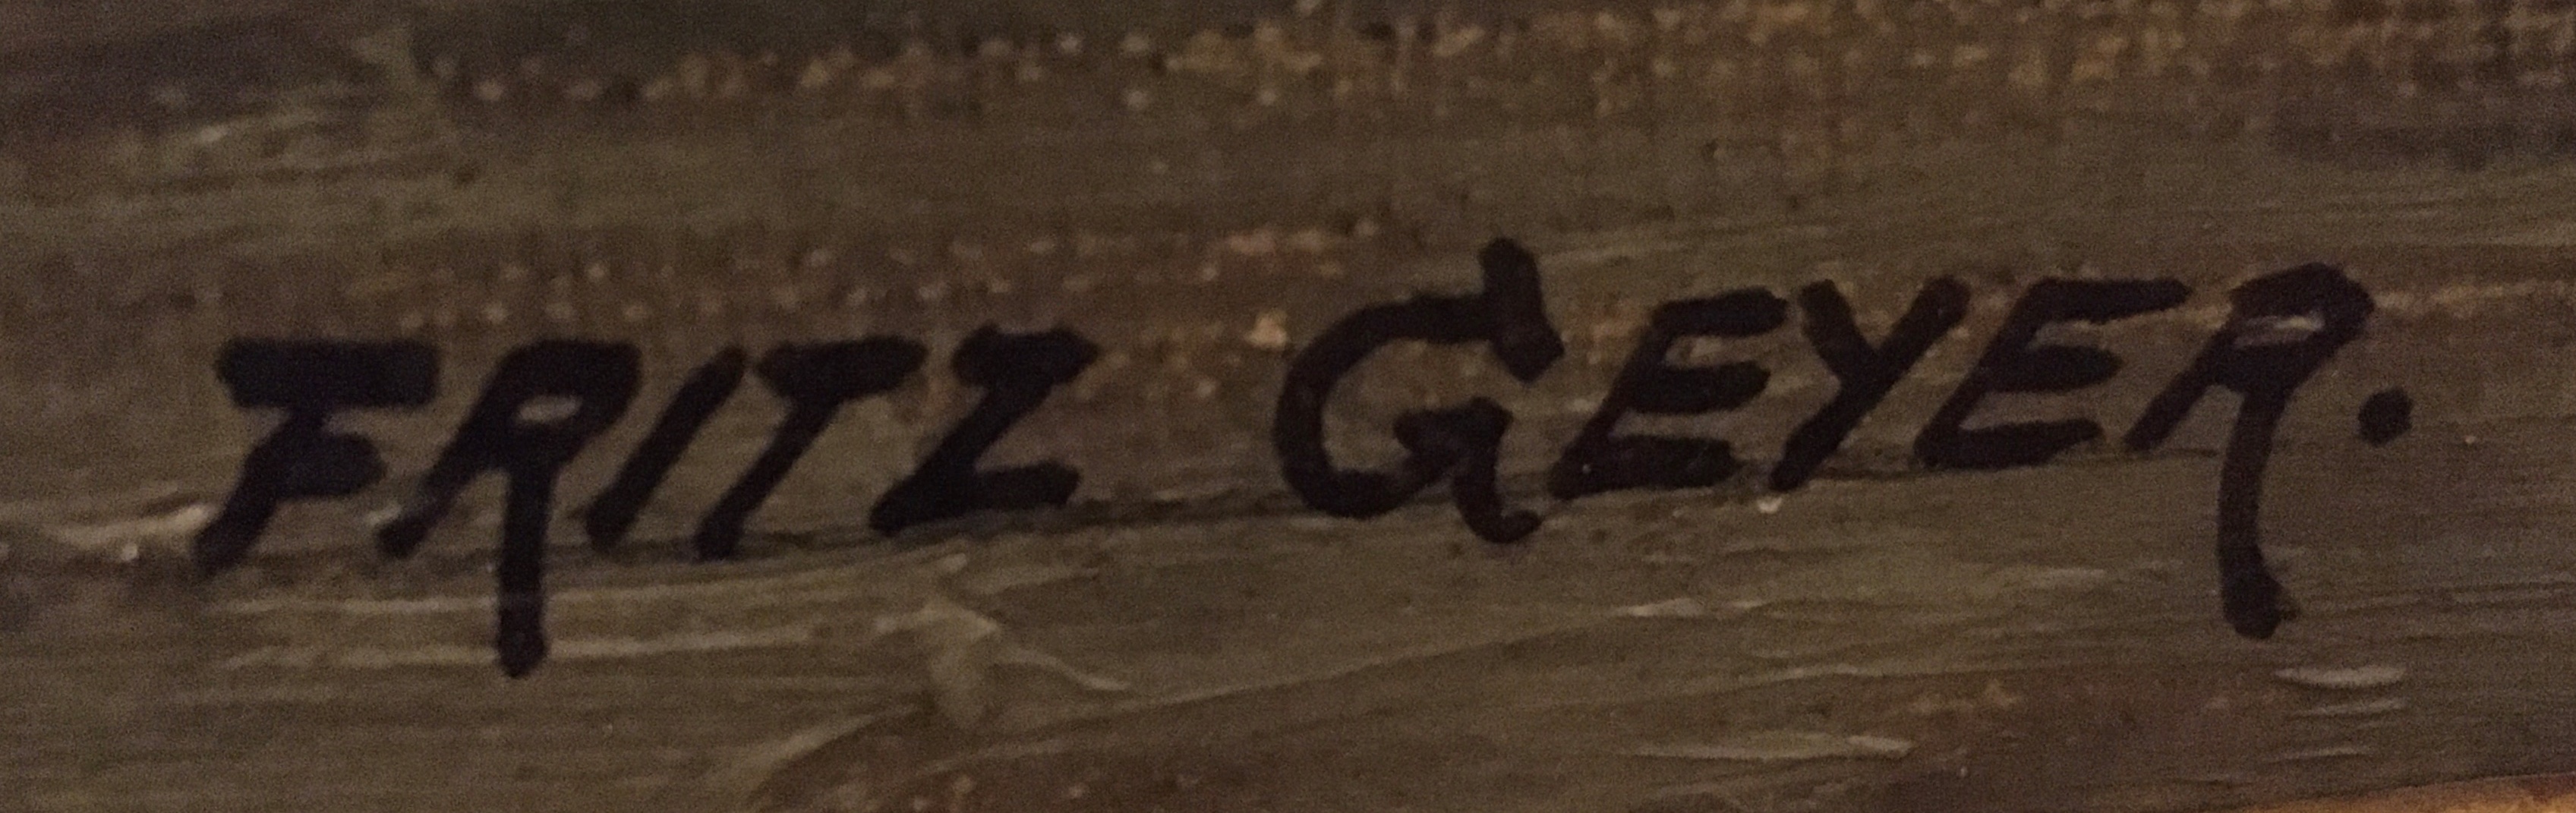
Signature of: fritz geyer